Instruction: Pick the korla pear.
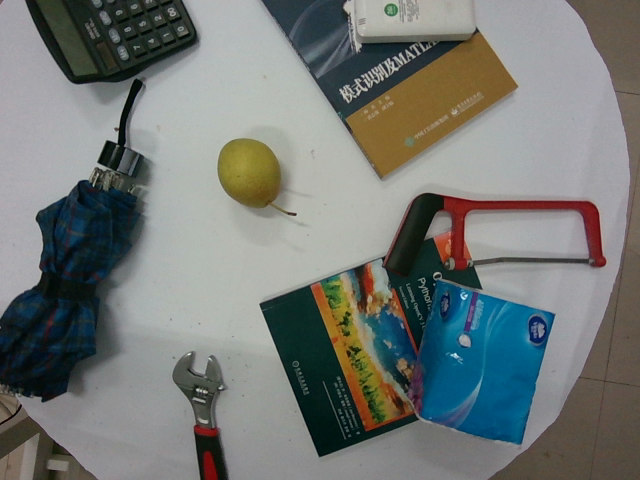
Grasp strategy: vertical